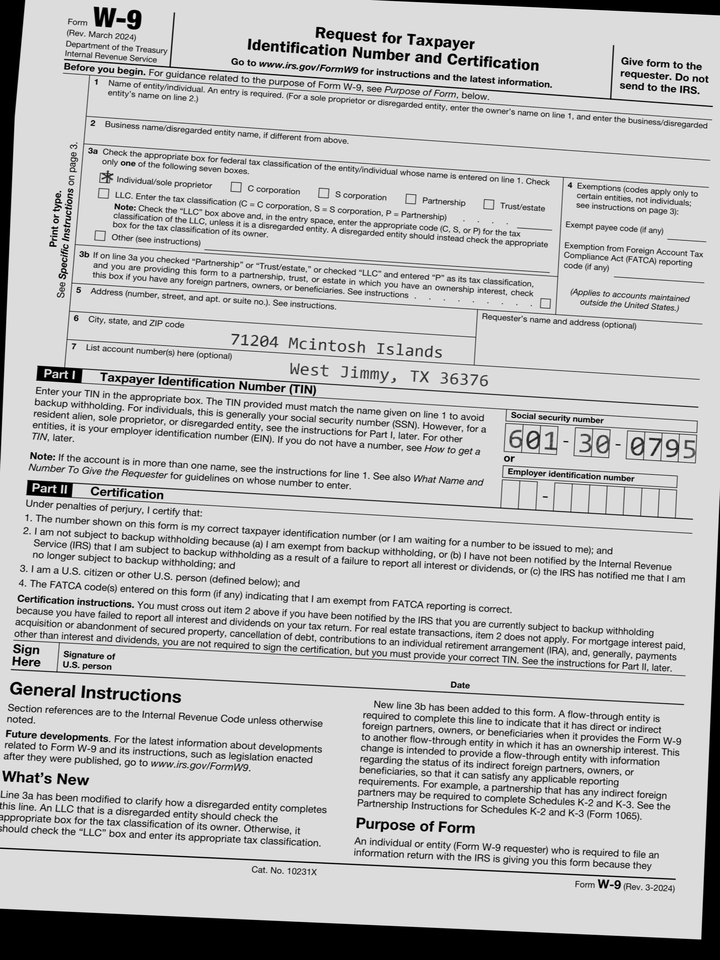
adr1: 71204 Mcintosh Islands
adr2: West Jimmy, TX 36376
cbx: yes
ssn: 601300795